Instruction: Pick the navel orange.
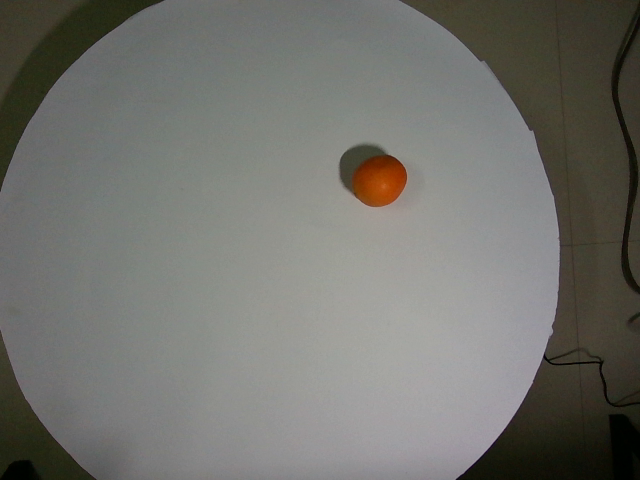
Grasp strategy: vertical